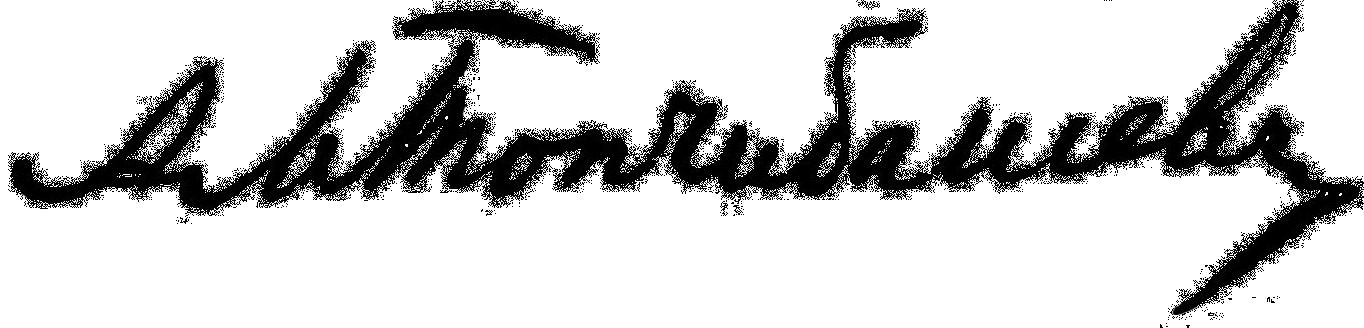
Signature of: alimardan bey topchubashov